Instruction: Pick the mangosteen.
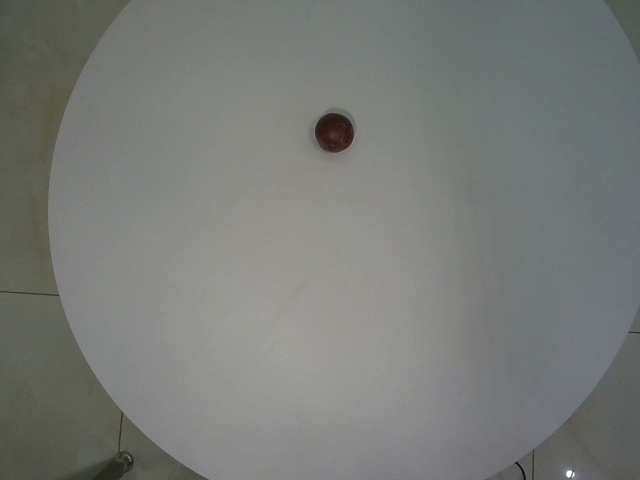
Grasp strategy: vertical